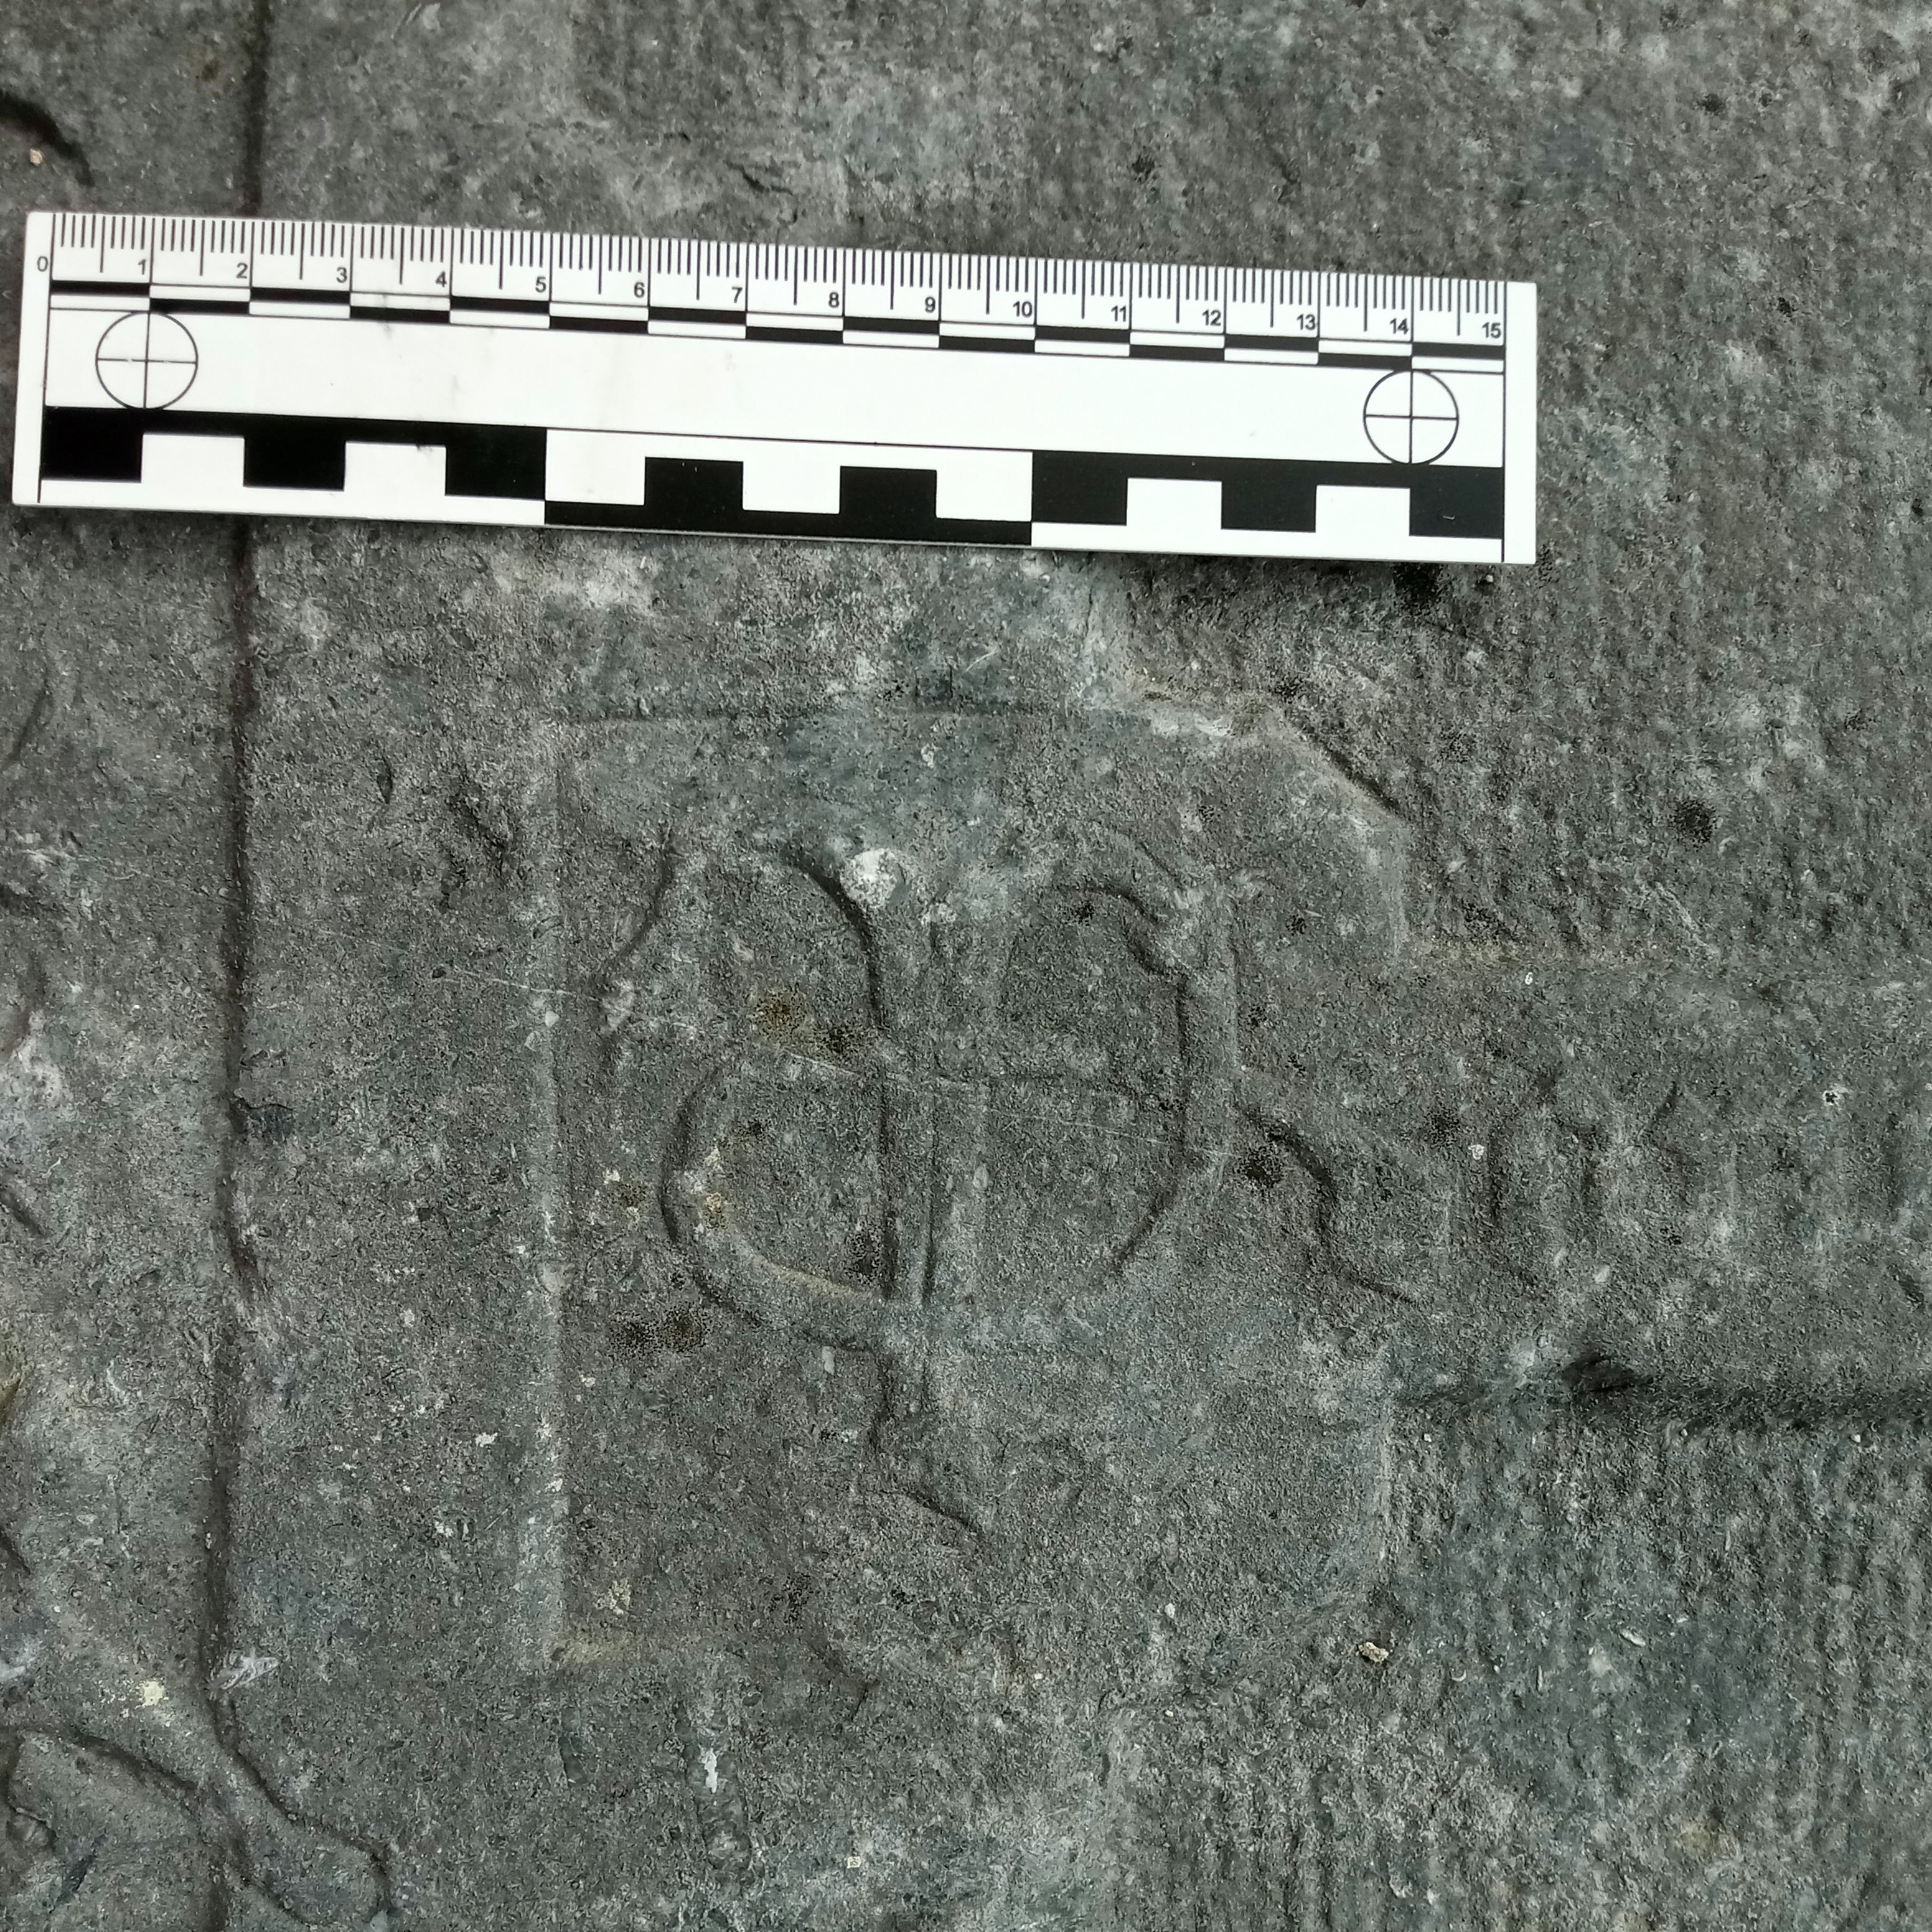
Signature of: rory o tunny